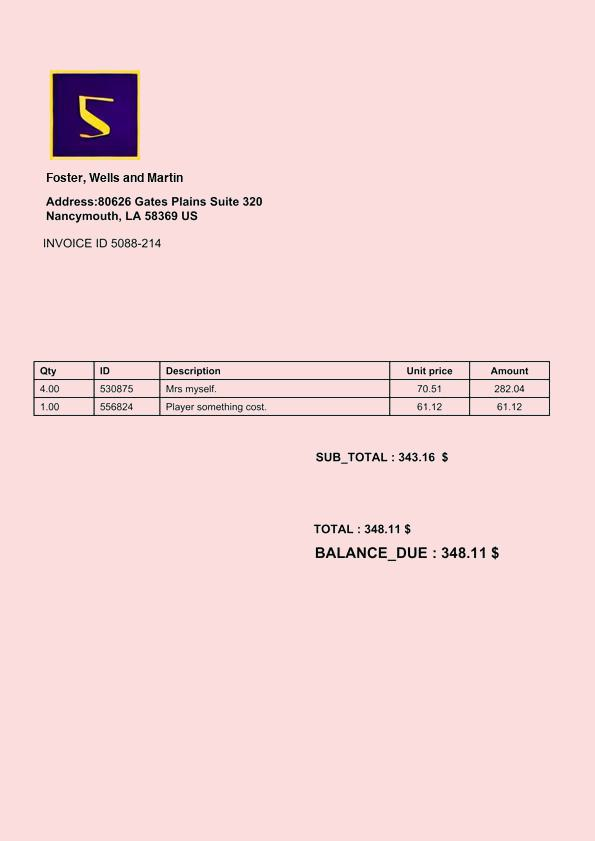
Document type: Invoice